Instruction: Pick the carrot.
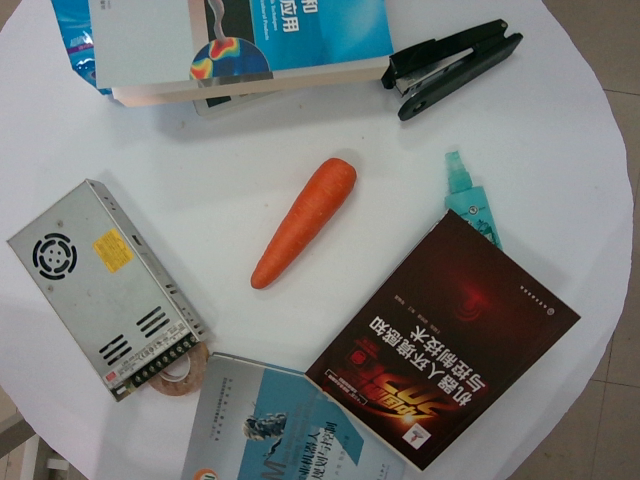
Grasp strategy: vertical